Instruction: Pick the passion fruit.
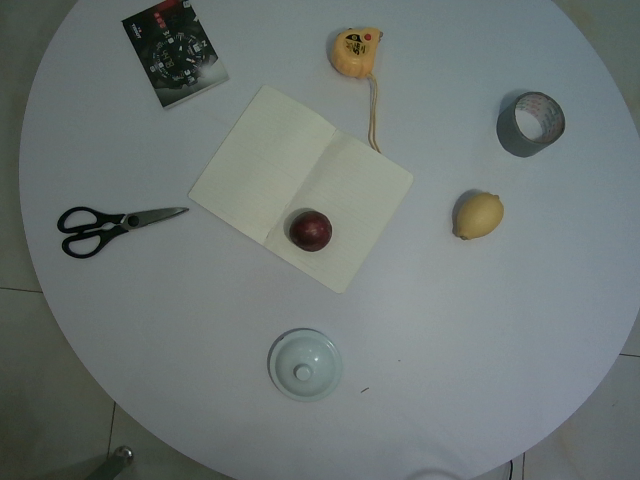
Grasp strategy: vertical